Can you pull out the amount in words, numerical amount, payee's name, date of the cheque, and the bank's name from the image?
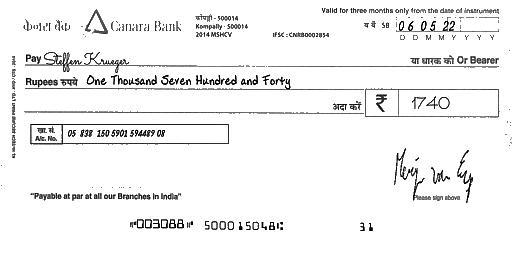
amt_in_words: One Thousand Seven Hundred and Forty
amt_in_figures: 1740
payee_name: Steffen Krueger
bank_name: Canara Bank
cheque_date: 06/05/22